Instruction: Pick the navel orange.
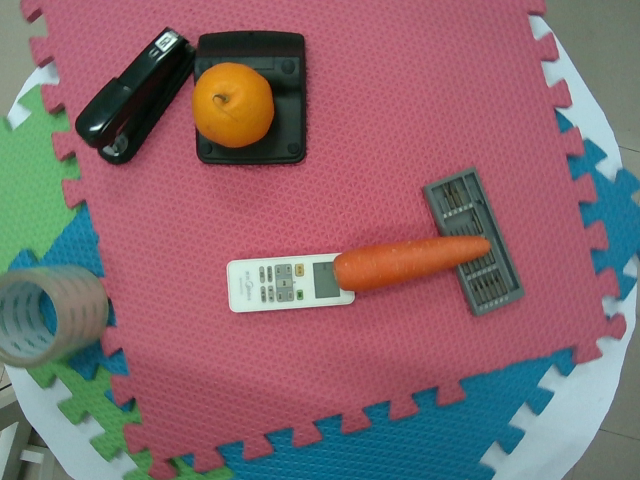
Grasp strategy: vertical